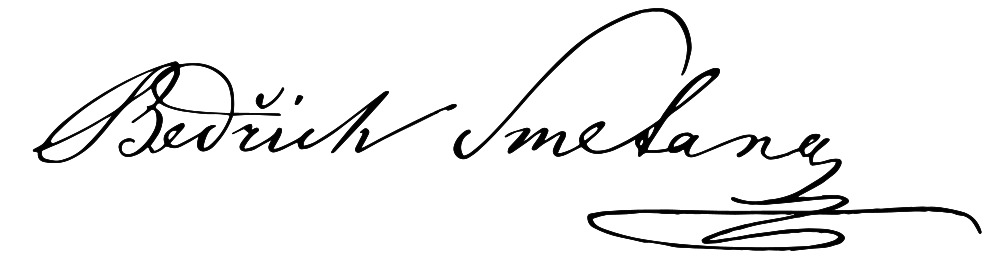
Signature of: bedřich smetana